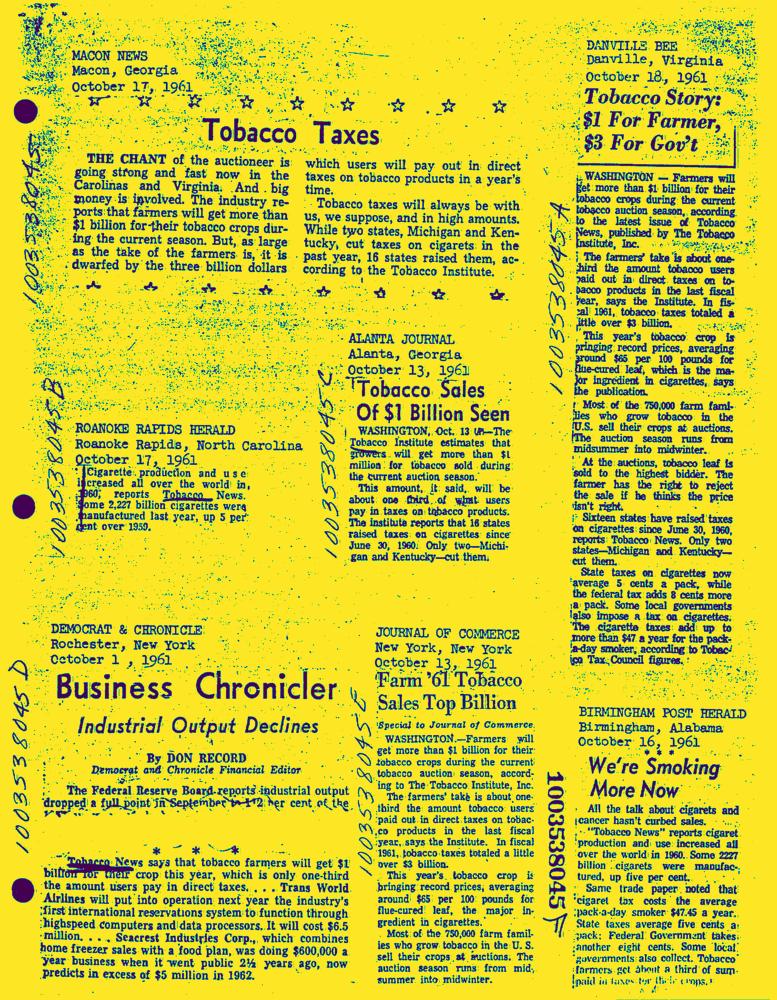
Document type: News-Article